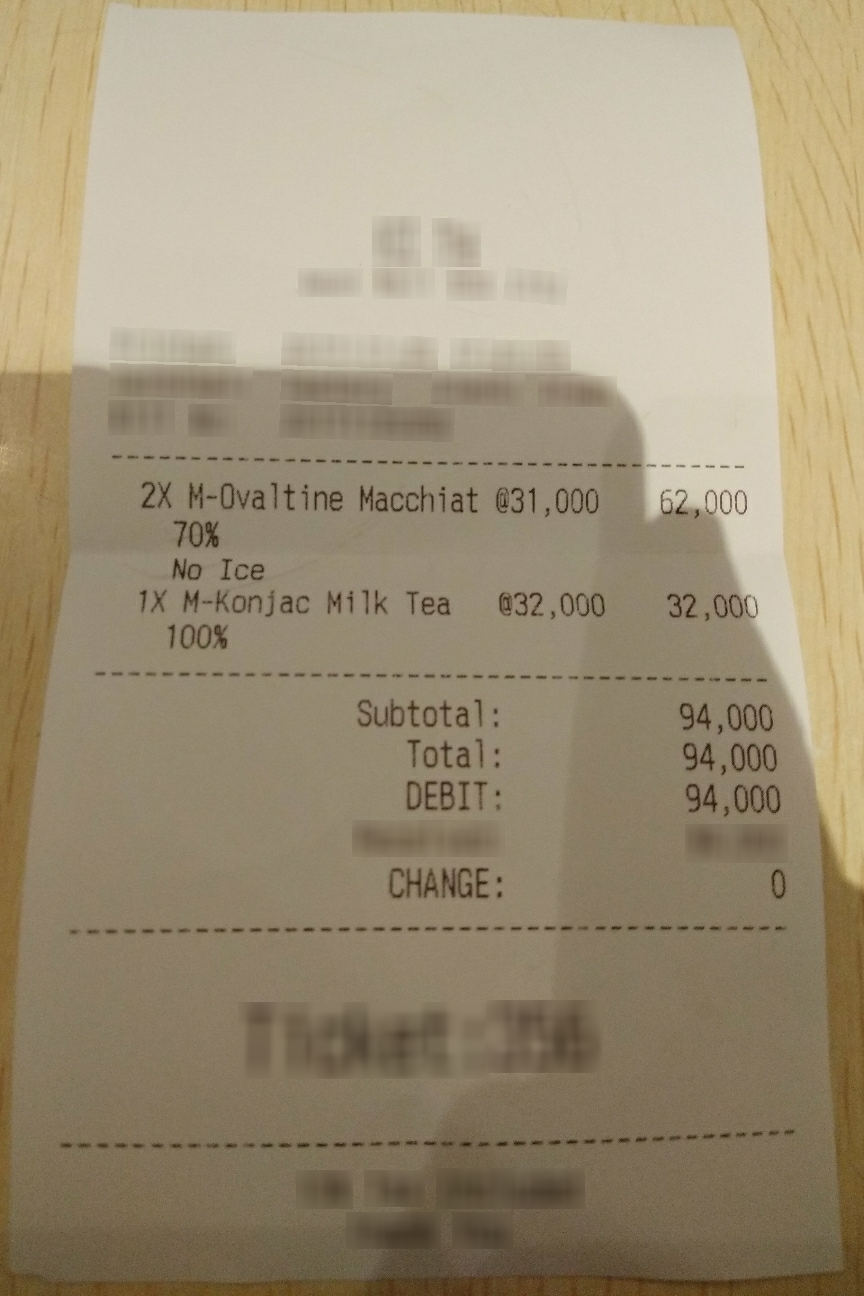
Number of items: 2
Subtotal: 94,000
Total: 94,000
OCR text regions:
text: 2X
text: M-Ovaltine
text: Macchiat
text: @31,000
text: 62,000
text: 70%
text: No
text: Ice
text: Total:
text: 94,000
text: DEBIT:
text: 94,000
text: CHANGE:
text: 0
text: 1X
text: M-Konjac
text: Milk
text: Tea
text: @32,000
text: 32,000
text: 100%
text: Subtotal:
text: 94,000